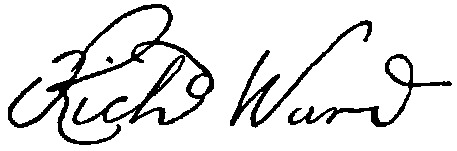
Signature of: richard ward